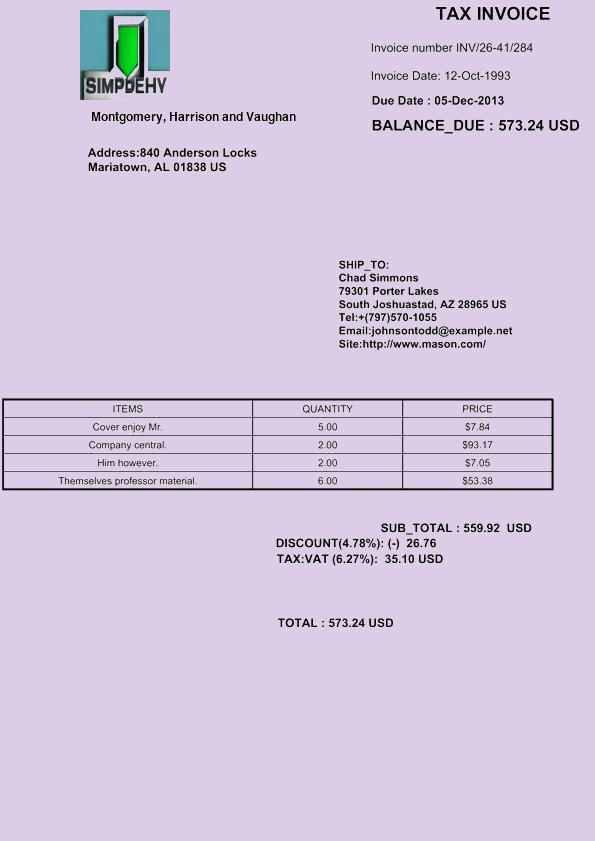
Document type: Invoice